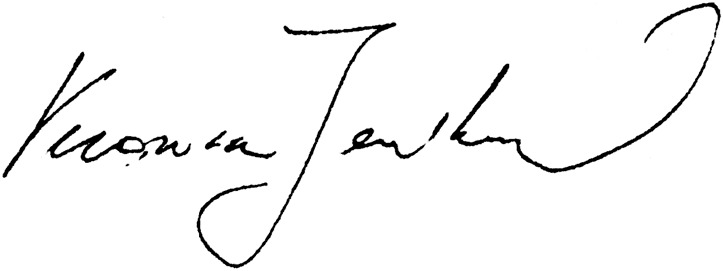
Signature of: veronika jeníková